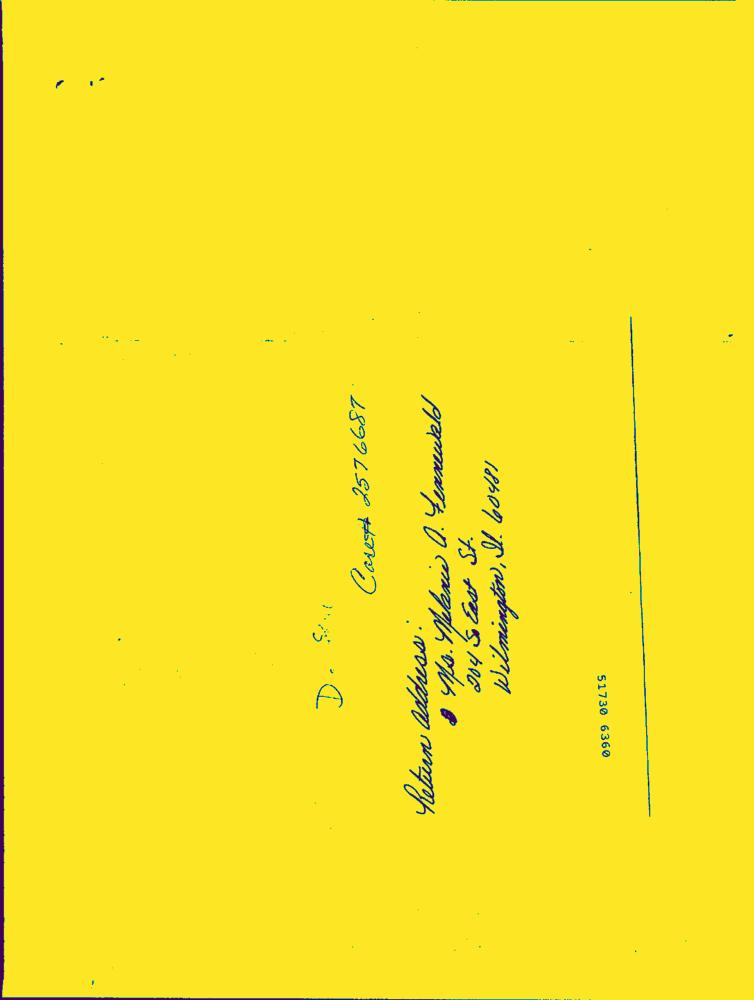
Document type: Hand-Written